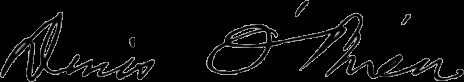
Signature of: denis o brien